Patient: Male, age 49
A 49-year-old male had end-stage renal disease and secondary to diabetic nephropathy, and was undergoing maintenance HD. His general condition was stable. He was admitted to the hospital on January 31, 2020, with complaints of intermittent cough. However, he had no fever, chills, myalgia, or anorexia before admission. He had undergone chest computed tomography (CT) scan because of a history of contact with a COVID-19 patient (his mother) 5A days earlier. His CT scan showed a small cotton-wool spot in the right lobe of the right lung and he was suspected to have ACOVID-19 (Fig.A 1a). The reverse transcription polymerase chain reaction (RT-PCR) of the patienta$ s pharyngeal swab was positive for the COVID-19 nucleic acid 2 days after hospitalization. The patient was treated with lopinavir plus ritonavir combined with interferon alfa-2b inhalation as antiviral therapy, and continued on HD (see below). However, 5 days after admission, he began to develop fever and his condition worsened rapidly. A repeat chest CT showed scattered ground-glass opacities in both lungs 8 days after admission (Fig.A 1b). He was transferred to the intensive care unit and required endotracheal intubation and mechanical ventilation. At 14 days after admission, chest radiography showed several reticular shadows in both lung fields (Fig.A 1c). Unfortunately, after 15A days of admission, the patient developed multiple organ dysfunction syndrome and died.
Precautionary measures were applied in our HD center during the COVID-19 outbreak in late December 2019, a month before this patient was confirmed to have COVID-19. These included enhanced environmental cleaning, exclusion of visitors, and monitoring of hand hygiene. All patients undergoing HD had their body temperatures monitored and were asked to put on masks; patients with fever had to undergo chest CT and blood cell analysis. This allowed shifting of suspected patients into an isolated dialysis unit in isolated wards. Since an outbreak of the COVID-19 developed in Hubei, China, especially after presence of the first COVID-19 positive patient in our HD unit, some maintenance HD outpatients worried about becoming infected and prolonged their HD interval. The dialysis unit staff followed the recommendations of the WHO for infection control including the use of waterproof disposable gowns, gloves, caps, goggles, and N95 masks.
Once the diagnosis of COVID-19 was confirmed, the patient was kept in the COVID-19 isolation ward along with other non-dialysis COVID-19 patients; the dialysis machine was kept in the COVID-19 isolation ward between dialysis sessions and was used only for COVID-19 patients requiring HD. All staff involved in the direct care of patients affected by COVID-19 had to undertake full protection (see above) and strictly implemented hand hygiene. We performed continuous venovenous hemodiafiltration using the Fresenius multiFiltrate dialysis machine (Fresenius Medical Care, Bad Homburg, Germany). A commercial carbonate replacement fluid (QingShanLiKang, Chengdu, China) was used and Fresenius AV600S dialyzer (Fresenius Medical Care) was employed without reuse. After each HD session, the dialyzer, all blood tubing, and the spent dialysate were discarded as infectious waste and the dialysis machine was disinfected with sodium hypochlorite solution according to the manufacturera$ s instructions.
Keywords: coronavirus disease 19, end-stage renal disease, hemodialysis, severe acute respiratory syndrome-cov-2
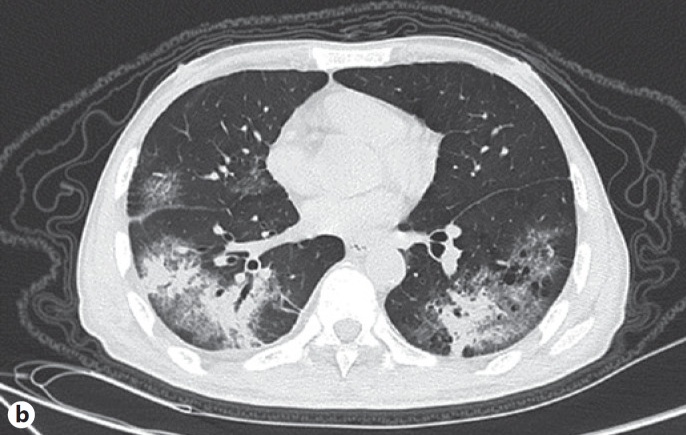
Image caption: Radiographic images of the patient. a; An axial CT of the thorax on admission showing a small cotton-wool spot in the right lobe of the right lung.